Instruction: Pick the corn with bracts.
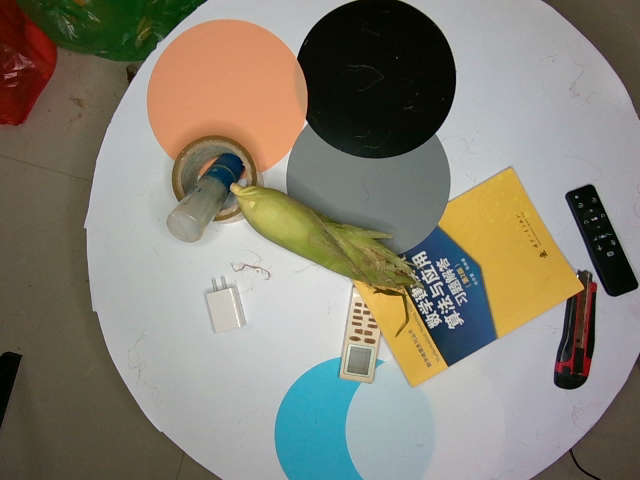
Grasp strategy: vertical